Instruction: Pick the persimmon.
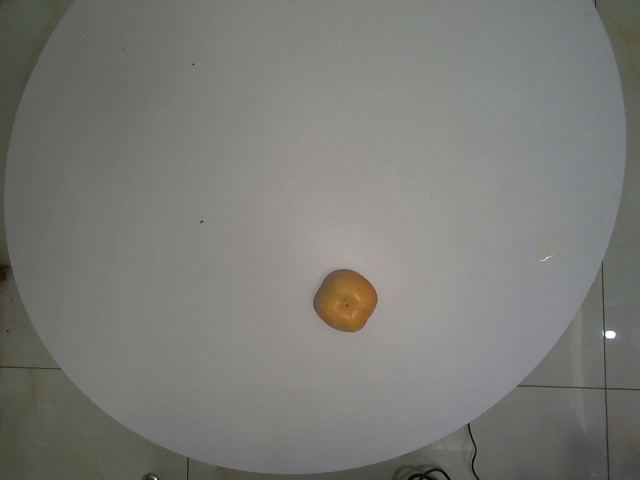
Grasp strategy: vertical